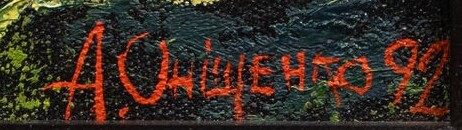
Signature of: alexandr onishenko